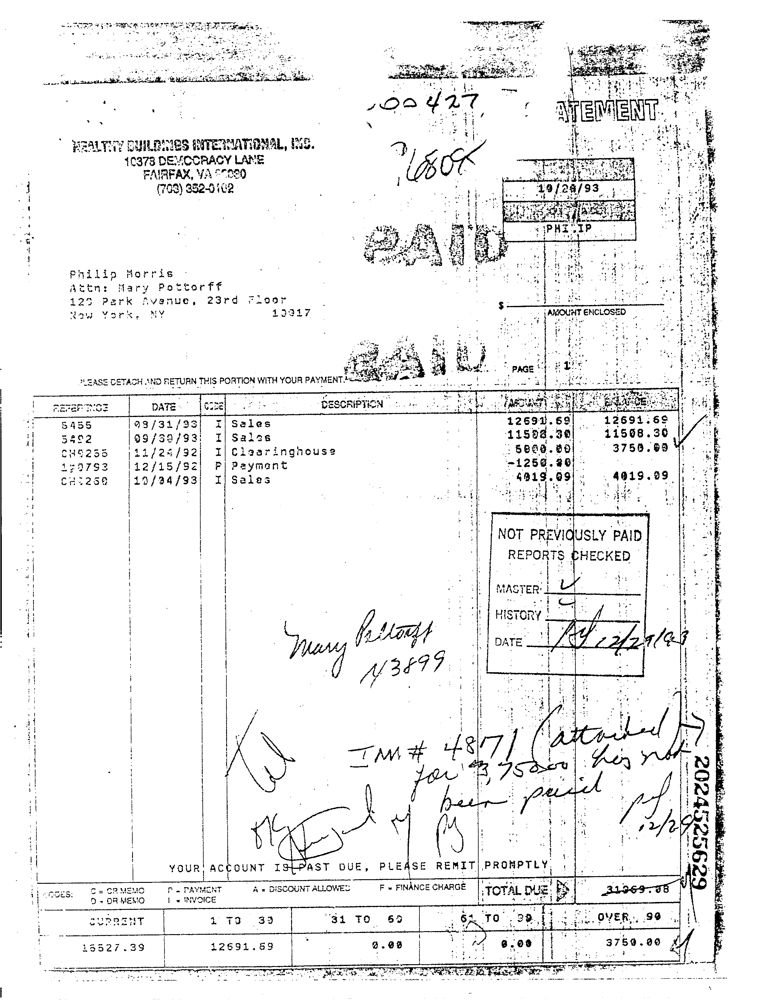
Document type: Invoice